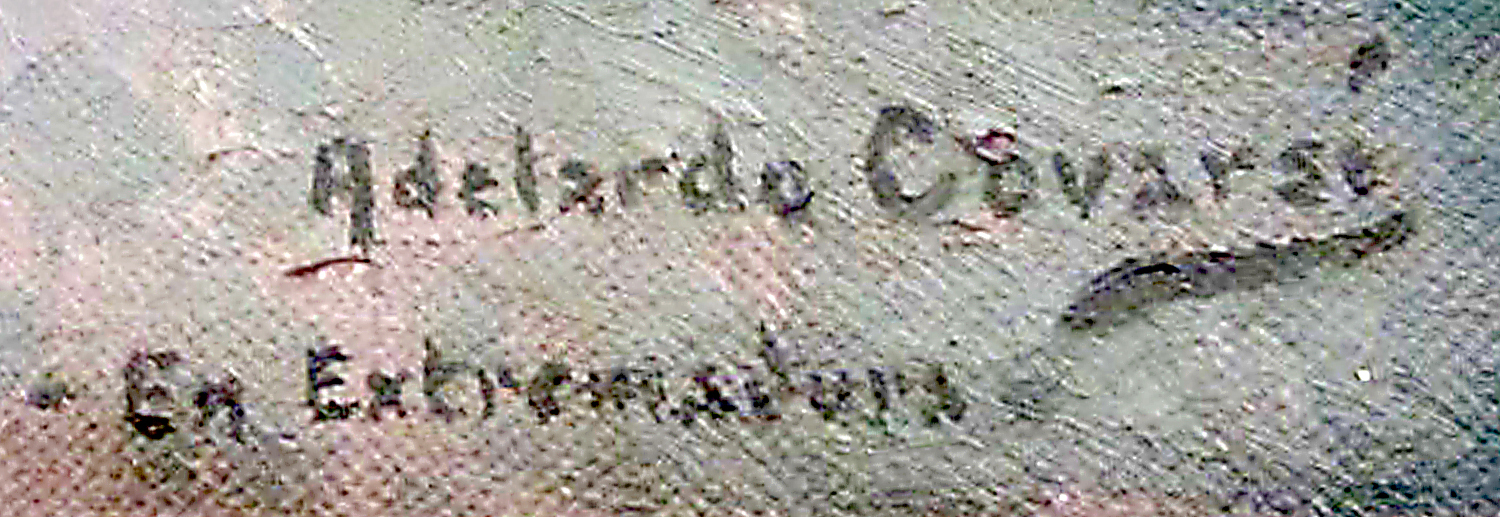
Signature of: adelardo covarsí